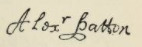
Signature of: alexander patton